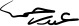
Signature of: abd al rahman al gillani